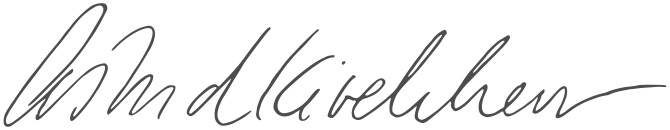
Signature of: astrid kirchherr